Question: What is the suspected problem?
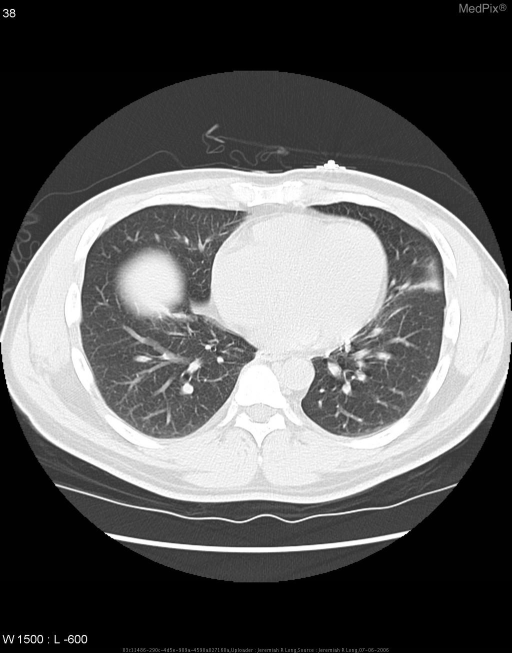
Answer: The findings suggest Chest radiographs (PA and lateral) reveal bilateral hilar fullness as well as a thin linear opacity at the lower left lateral lung field.

Noncontrast CT examination of of the chest demonstrates bilateral hilar adenopathy as well as mediastinal adenopathy.  Within the lung parenchyma, a small linear opacity is seen within the left lower lobe consistent with atelectasis versus scarring.  Otherwise the pulmonary parenchyma was unremarkable.. Noncontrast CT examination of of the chest demonstrates bilateral hilar adenopathy as well as mediastinal adenopathy.  Within the lung parenchyma, a small linear opacity is seen within the left lower lobe consistent with atelectasis versus scarring.  Otherwise the pulmonary parenchyma was unremarkable.. The patient might have a history of 36 year old African-American male presents with shortness of breath and a persistent cough..